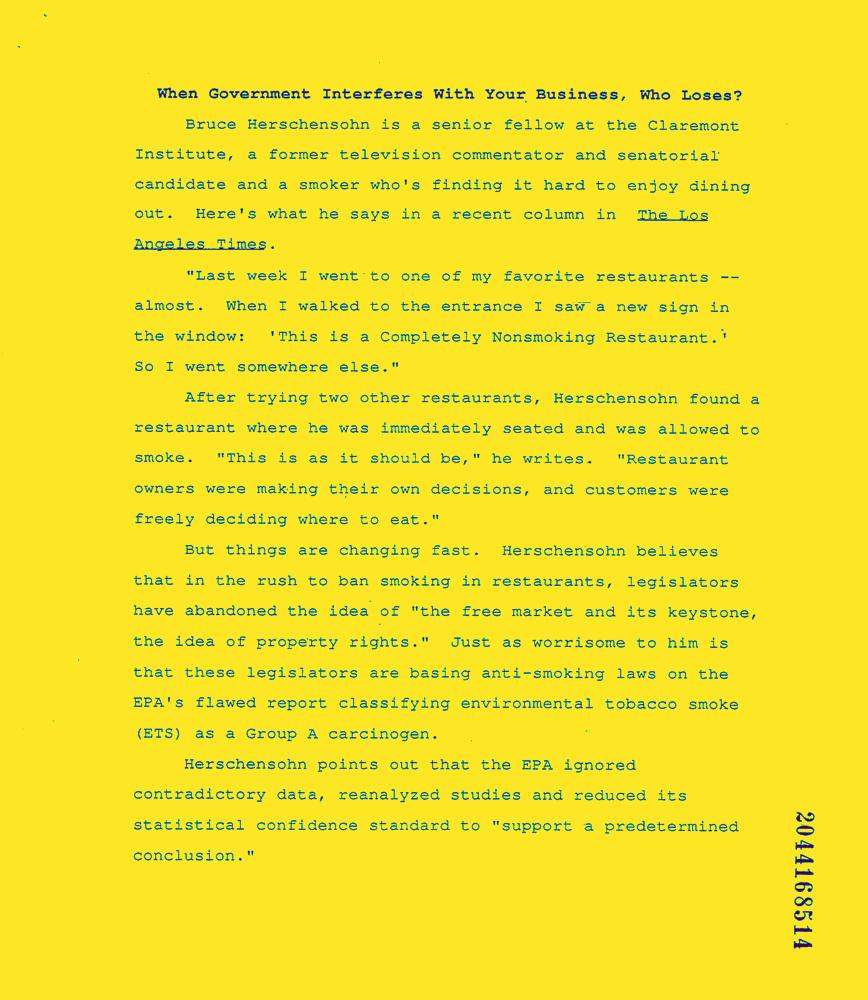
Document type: News-Article